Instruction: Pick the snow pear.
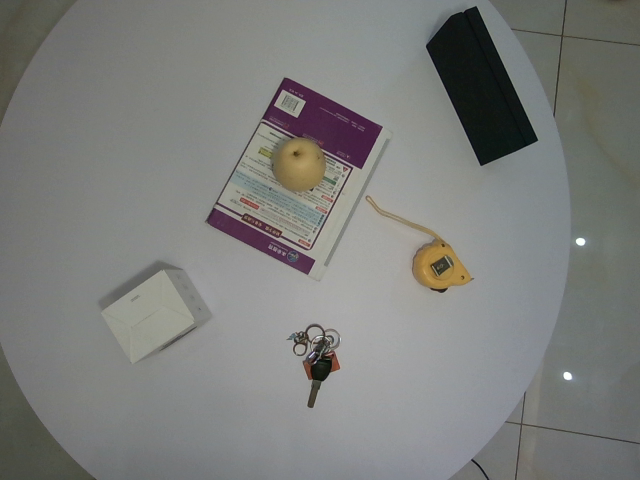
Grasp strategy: vertical